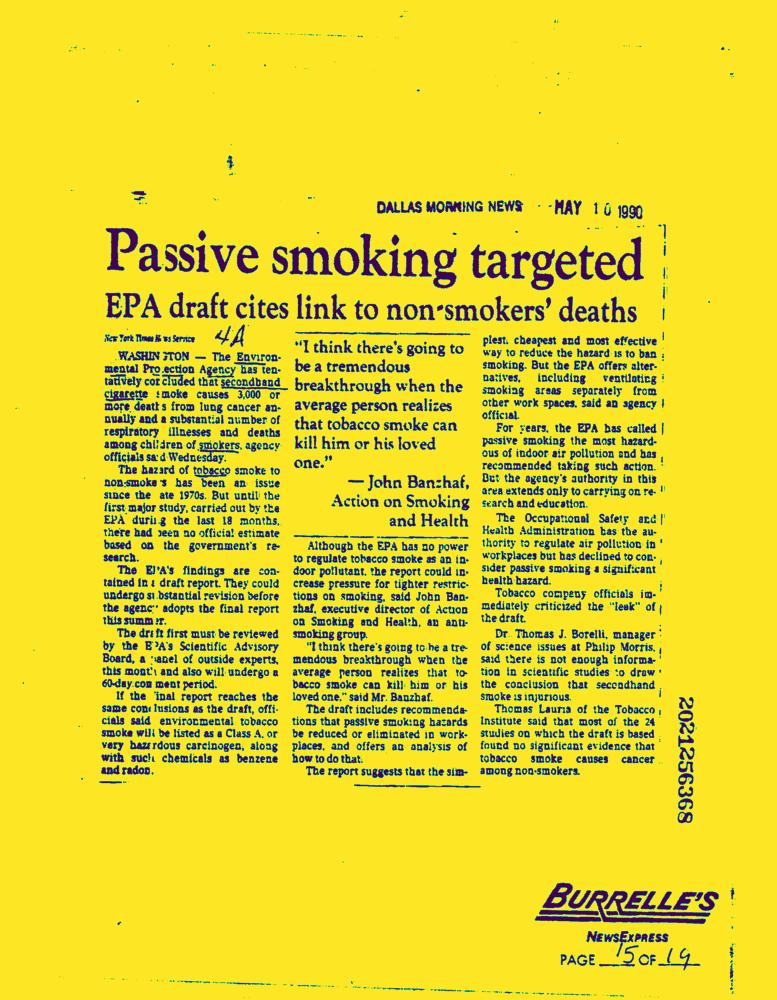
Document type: News-Article